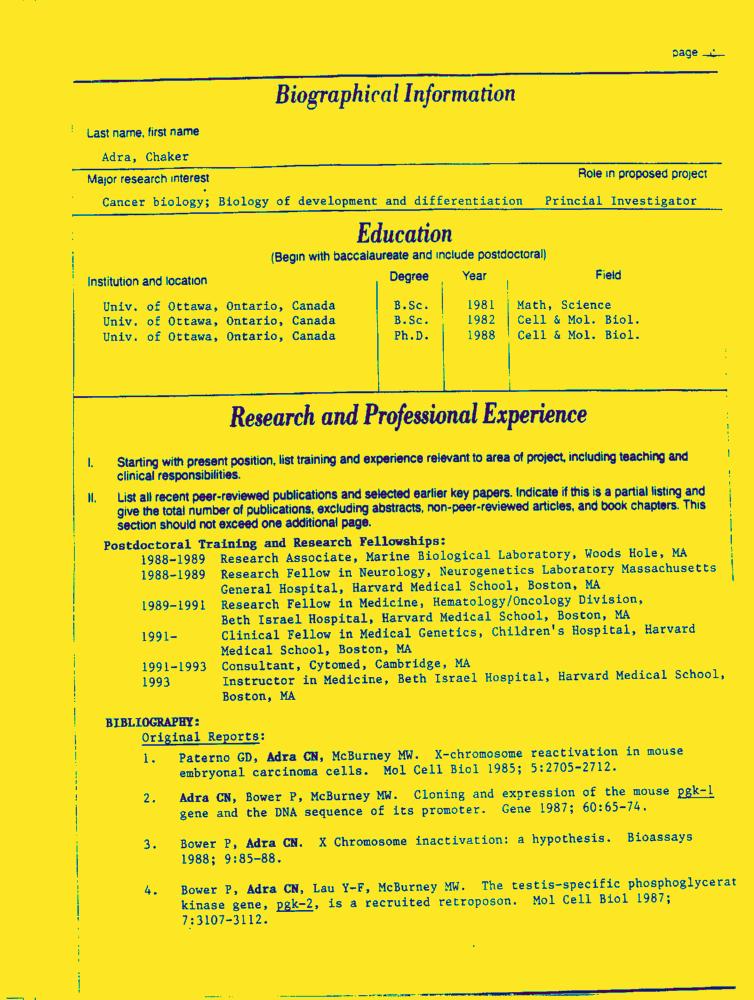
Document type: Resume-Doc